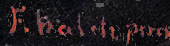
Signature of: fidelis walch